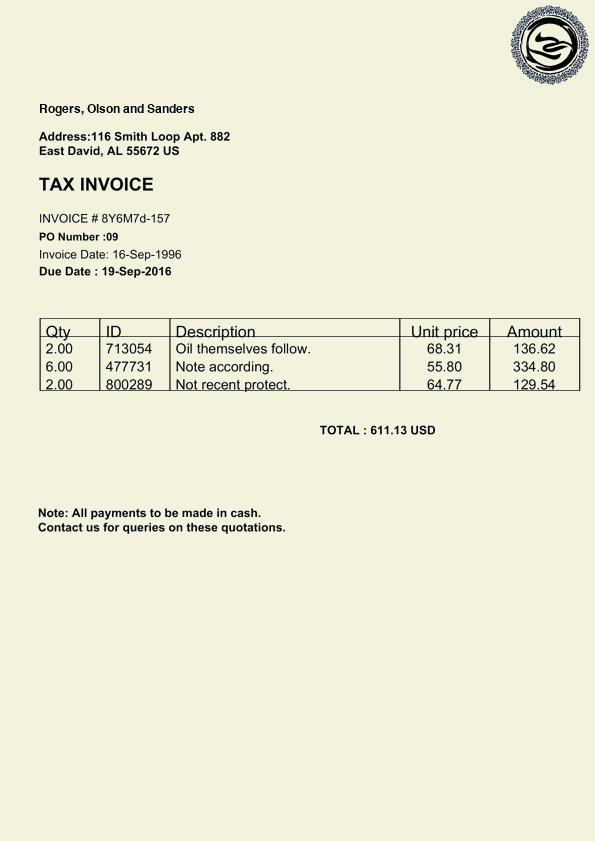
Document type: Invoice